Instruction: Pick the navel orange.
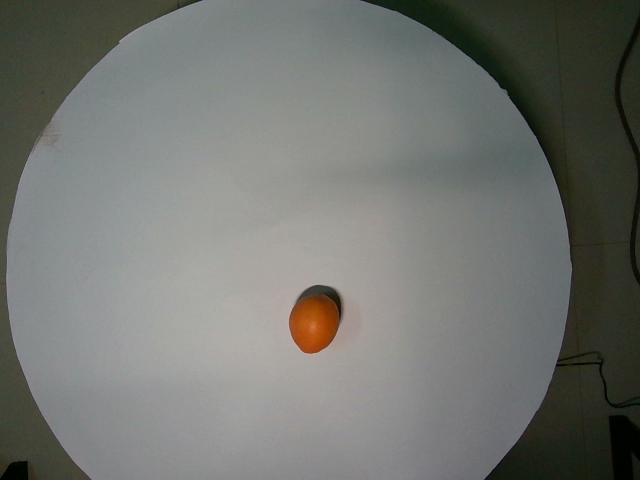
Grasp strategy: vertical